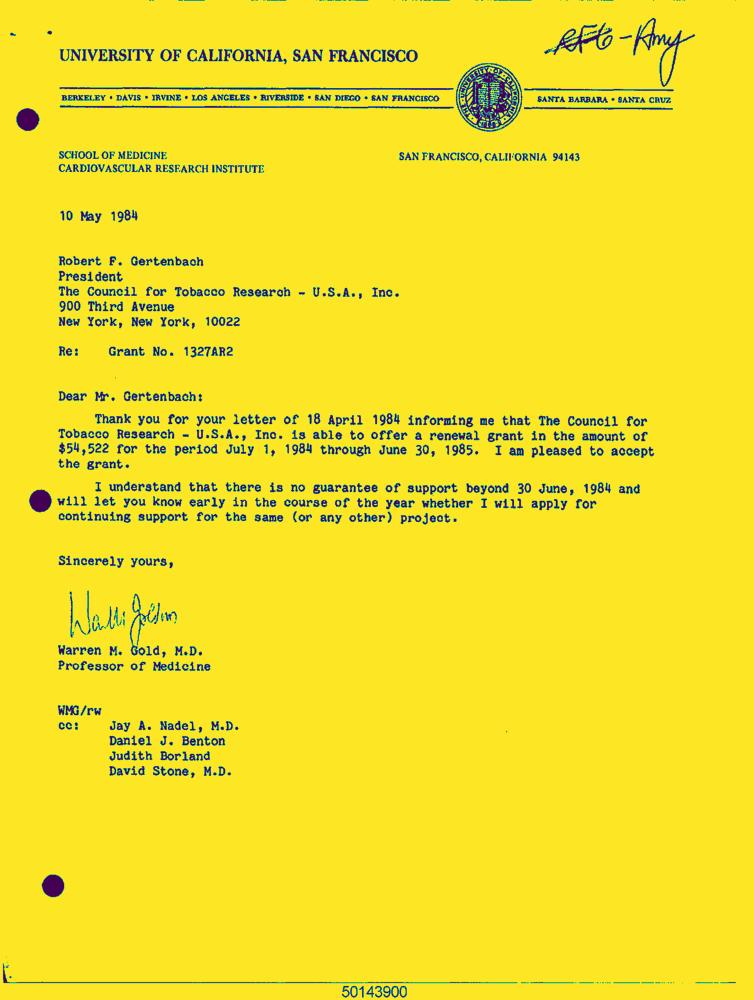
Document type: Letter-Doc